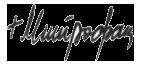
Signature of: mitrofan kodić